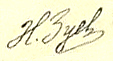
Signature of: nikolai zuev